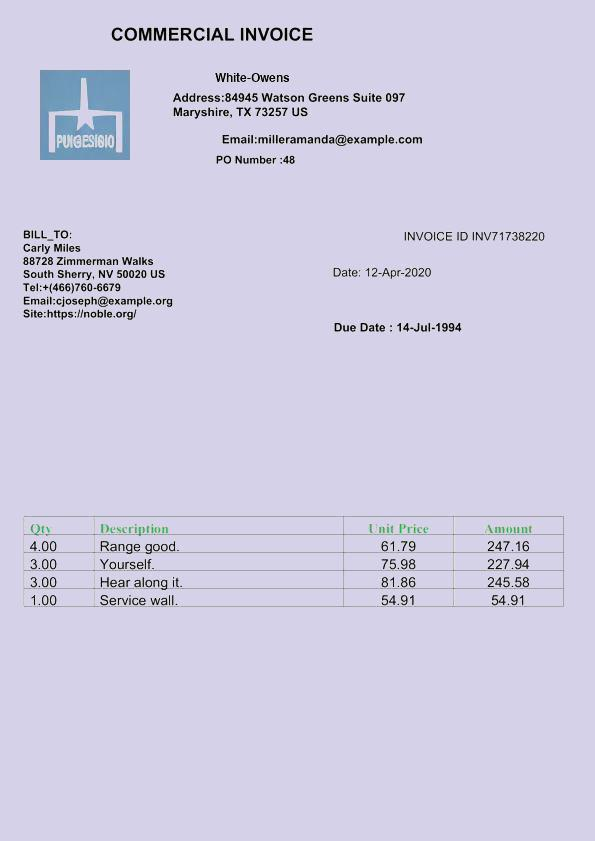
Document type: Invoice